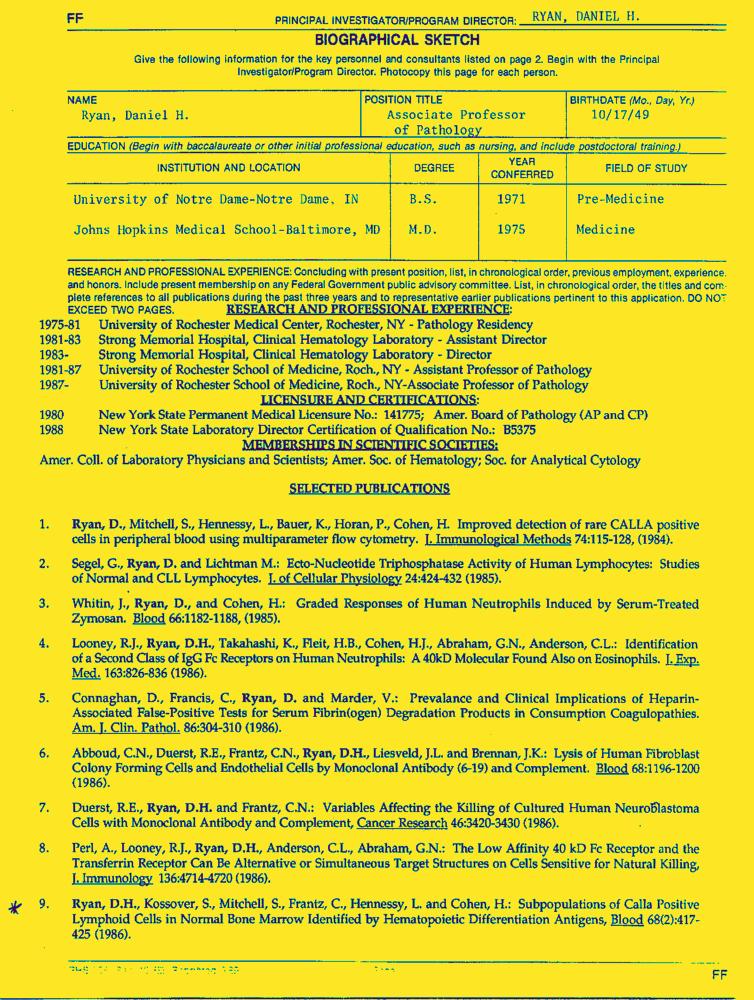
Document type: Resume-Doc